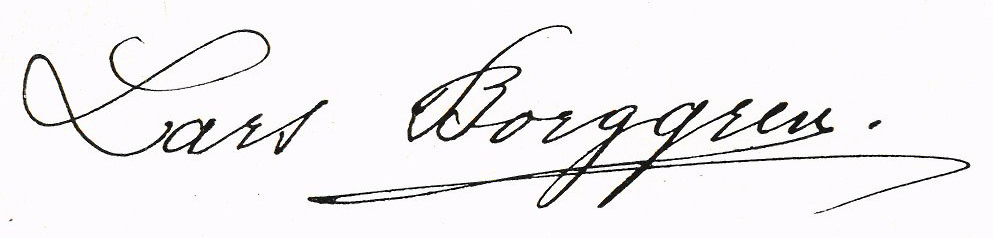
Signature of: lars borggren